Question: Describe the condition in detail:
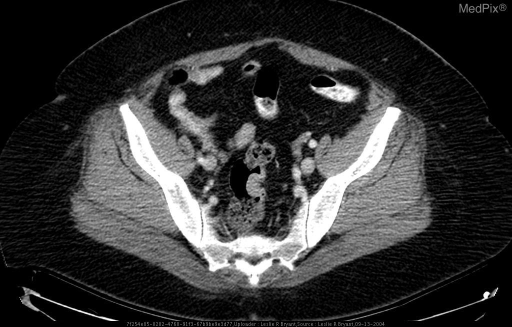
Answer: The disease is discussed as: ):   Surveillance After Resection of Colorectal Cancer
Nearly fifteen percent of all cancer deaths in the United States are caused by colorectal adenocarcinomas, making it the third most common cause of cancer deaths in the country.  Although surgery is curative in the majority of Dukes I lesions, patients with distant metastases (such as this patient with liver mets), the 5-year survival rate is less than 10%.    The following recommendations are suggested by the American Society of Clinical Oncology and supported by the Gastroenterological Association and the American Cancer Society for patients with disease stages II-IV:
1.	History, physical, and rectal exam by regular physician every 3-6 months
2.	Serum CEA measurements every three months for the first two years following resection (controversial)
3.	Complete colonoscopy before resection and again several months after to exclude synchronous polyps and every 3 years thereafter to exclude new lesions
4.	For low anterior resections, flexible proctosigmoidoscopy yearly for the first two years, with complete colonoscopy in the third year.
5.	Annual CXR if respiratory symptoms or if CEA is elevated
Abdominal CT to look for interaabdominal metastases if CEA is elevated or if patient complains of abdominal symptoms.  PET may be useful in patients with elevated CEA but otherwise normal imaging studies.